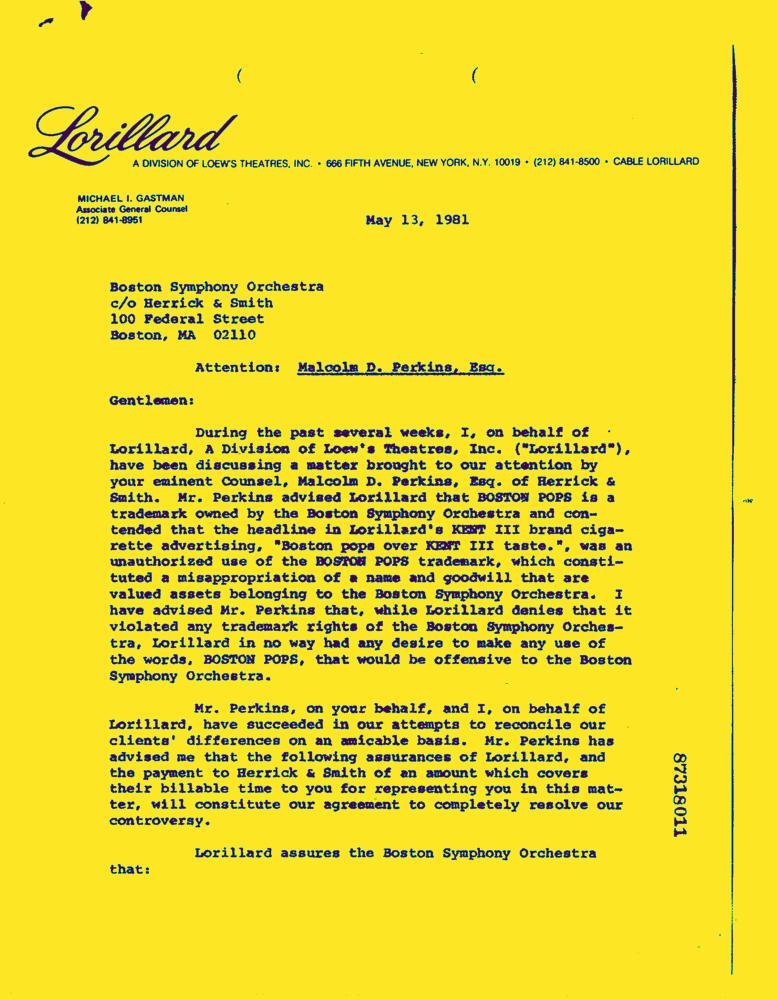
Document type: Letter-Doc